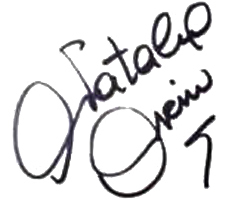
Signature of: natalia oreiro